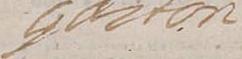
Signature of: gaston duke of orléans